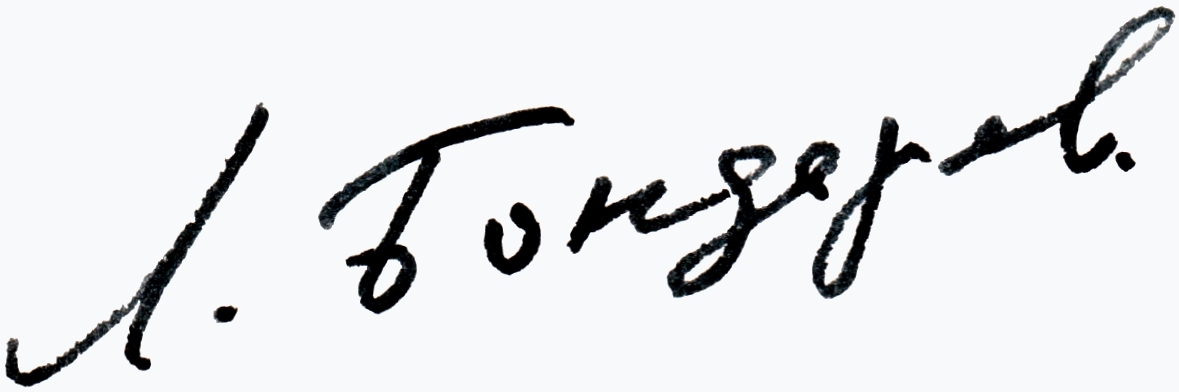
Signature of: bondarev lev